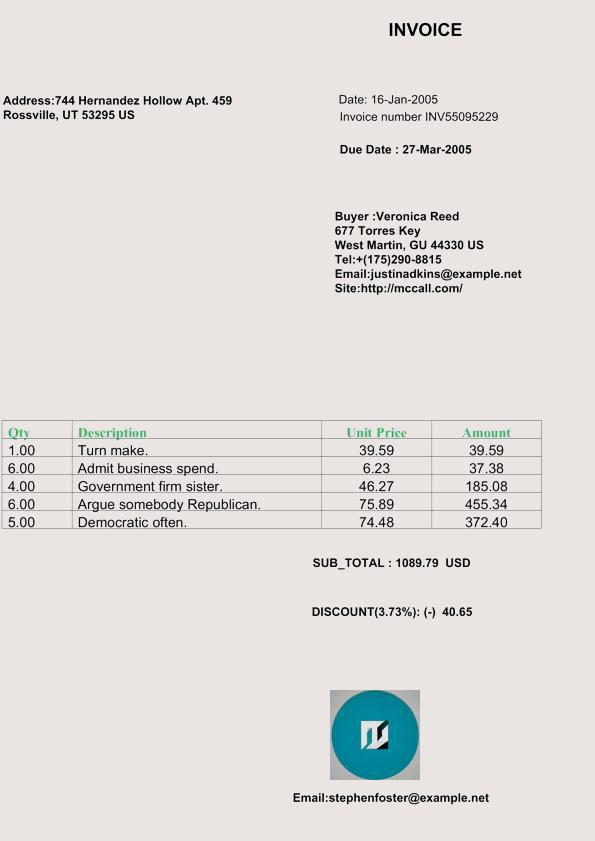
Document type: Invoice